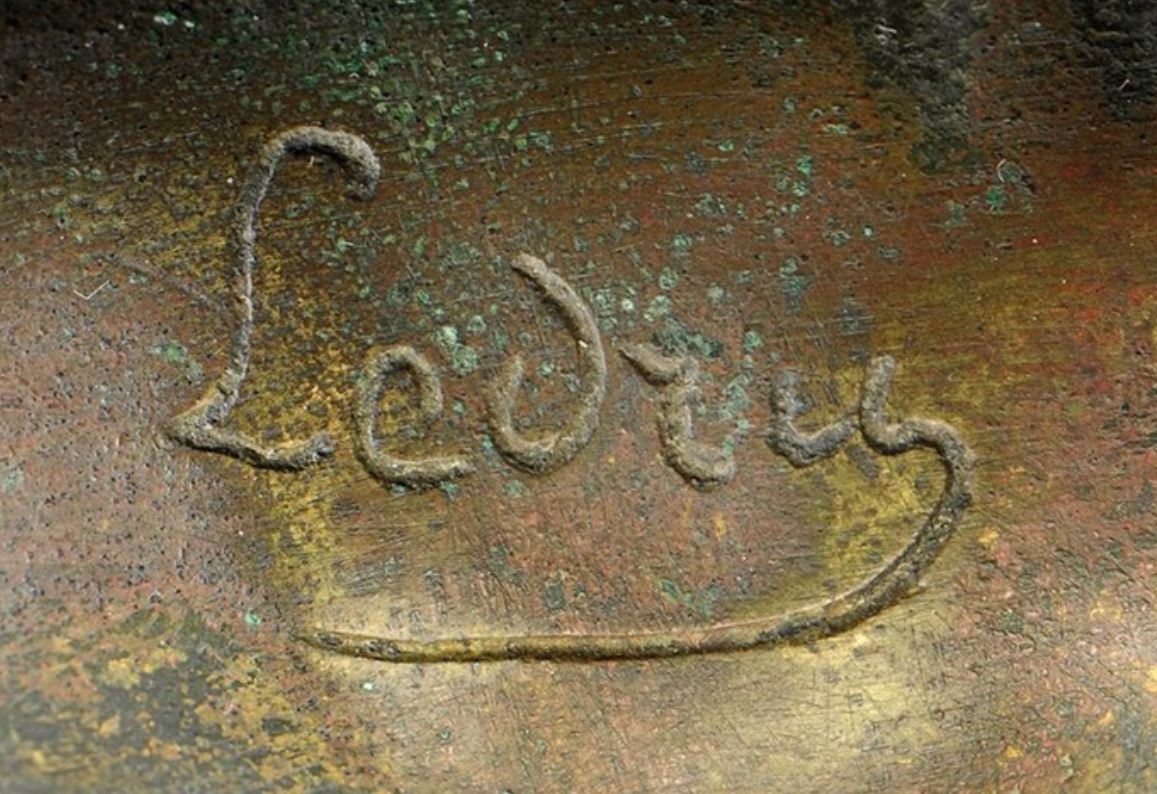
Signature of: auguste ledru